Question: How is the history relevant to the case?
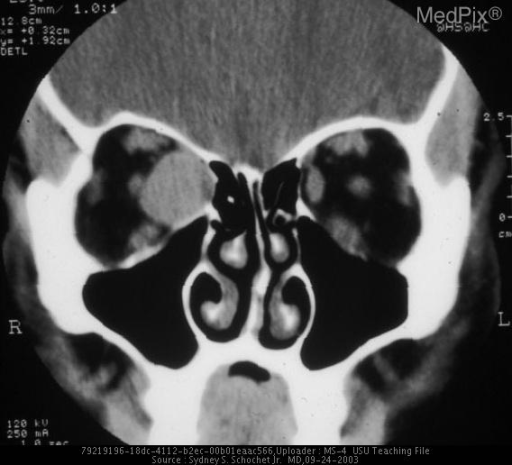
Answer: The patient's history of This 31 year old man presented with intermittent diplopia and slight exophthalmus of the right eye. Examination showed restricted lateral movement of the right eye.  CT showed a mass involving the medial rectus muscle. is key in understanding the case.